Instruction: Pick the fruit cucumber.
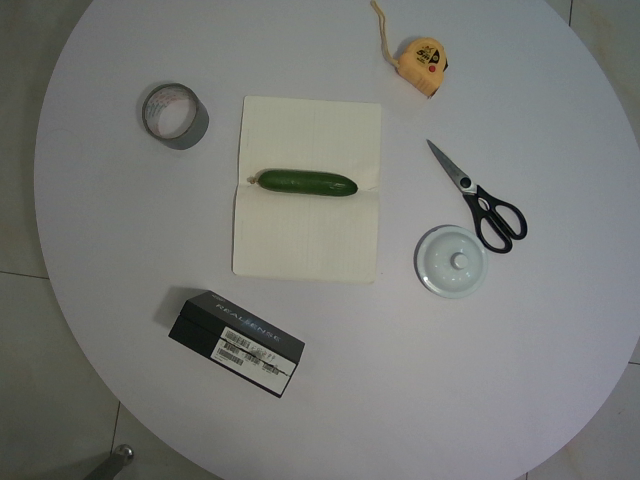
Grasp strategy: vertical